Question: Describe the condition in detail:
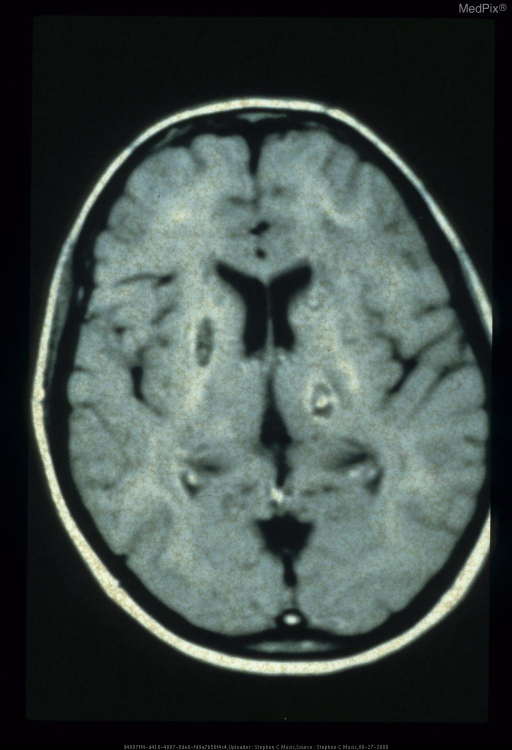
Answer: The disease is discussed as: In 1939, Drake et al. established the following criteria for the diagnosis of hypoparathyroidism:  1) low serum calcium; b) high serum inorganic phosphorus level; c) the absence of renal insufficiency, steatorrhea, chronic diarrhea, and alkalosis; d) exclusion of rickets and osteomalacia.

The disease may result from a deficiency in parathyroid hormone production or an end organ resistance to the action of the hormone.  Pseudohypoparathyroidism (PHP) was first described by Albright et al. in 1942.  It is a congenital hereditary abnormality that appears to be transmitted as an X-linked dominant trait characterized by hypocalcemia, hyperphosphatemia, basal ganglion and soft tissue calcification.

In PHP, there is a defect in the parathyroid hormone receptor-adenylate cyclase system which accounts for end organ resistance.

In most patients with classic PHP, there is a deficiency of guanyl nucleotide regulatory protein (G-unit) that normally couples receptor activity to adenylate cyclase activity.  As a result, the kidney and, less commonly, the bones are unable to respond to parathyroid hormone.  There may also be renal inability to hydroxylase 25-hydroxyvitamin D to 1,25 hydroxyvitamin D, the active form.

Pseudopseudohypoparathyroidism (PPHP) was the name selected by Albright and Reifenstein to describe a syndrome in short-statured patients with rounded faces, whose roentgen features simulated exactly those of PHP, the difference being the absence of blood chemical changes.

Osteosclerosis, which may be generalized or localized, is the most common skeletal abnormality of hypoparathyroidism.  Typically, radiographic findings include increased radiodensity of the skeleton, calvarial thickening and hypoplastic dentition.  Subcutaneous calcification may be seen, especially in the area of the hips and shoulders.

Particularly suggestive of hypoparathyroidism are intracranial calcifications of the basal ganglia that may later coalesce into homogeneous masses.  Occasionally, these calcifications develop in the cerebellum.

The clinical syndrome of pseudotumor cerebri in association with hypoparathyroidism was reported as early as 1959 by Palmer et al.

DIFFERENTIAL DIAGNOSIS:  Skeletal osteosclerosis is also seen in certain other disorders such as osteoblastic metastasis, myelofibrosis, Paget's disease, fluorosis, renal osteodystrophy, sickle cell anemia, and mastocytosis.  In these and other diseases, other radiographic findings are usually apparent, allowing accurate diagnosis.  In hypoparathyroidism and PHP, calvarial thickening and hypoplastic dentition are helpful clues, although Paget's disease, sickle cell anemia, and even metastasis may produce increased thickening and sclerosis of the calvarial vault.

Basal ganglion calcification is particularly characteristic of hypoparathyroidism and PHP.  It is also seen without known cause in infectious disorders such as toxoplasmosis and cytomegalic inclusion disease, following radiation therapy, and following exposure to toxic substances such as carbon monoxide.

Subcutaneous calcifications are also seen in collagen vascular disease, hypervitaminosis D, milk alkali syndrome, and renal osteodystrophy.  Hypoplastic dentition is also seen in cleidocranial dysostosis and pyknodysostosis, hypopituitarism, and hypothyroidism.

Sclerosis of the metaphyseal region of long bones seen in some patients with hypoparathyroidism is not specific.  It may be seen in children with systemic illness leading to growth arrest lines, leukemia during treatment, heavy metal poisoning, hypothyroidism, healing scurvy, and hypervitaminosis.